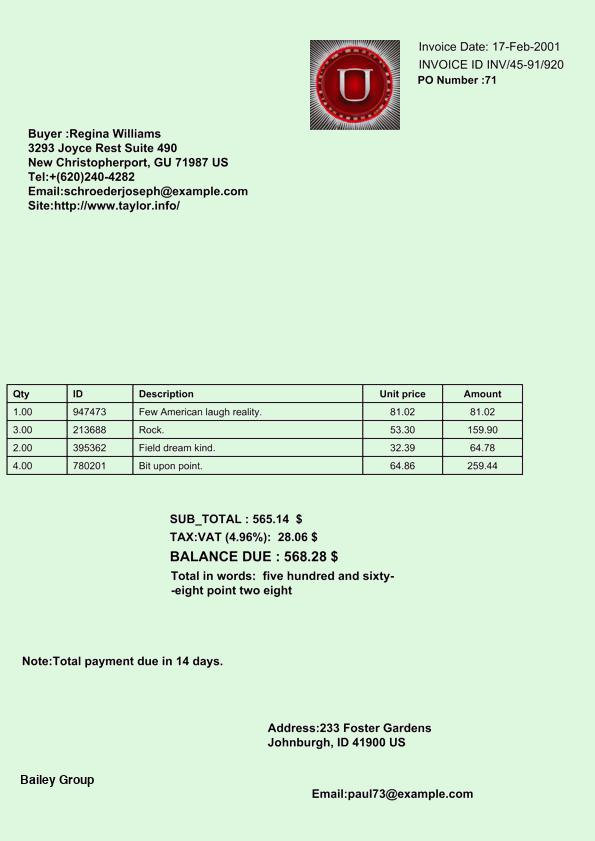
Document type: Invoice